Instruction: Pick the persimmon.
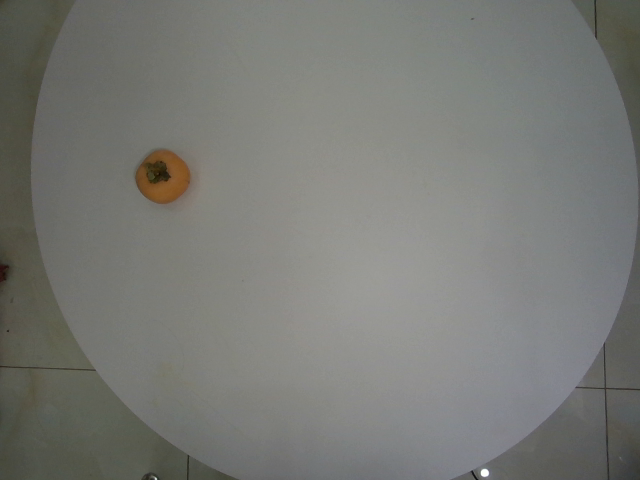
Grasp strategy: vertical